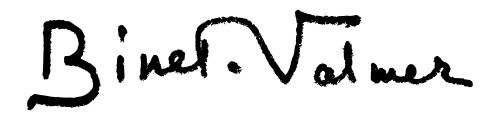
Signature of: binet valmer